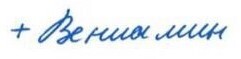
Signature of: vienijamin tupieka